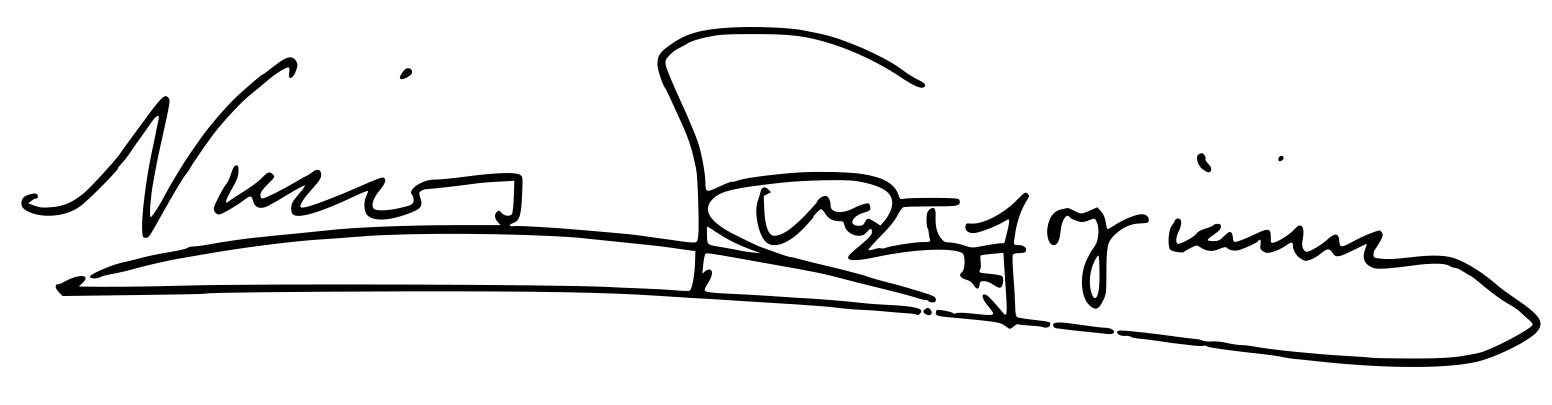
Signature of: nicholas gage